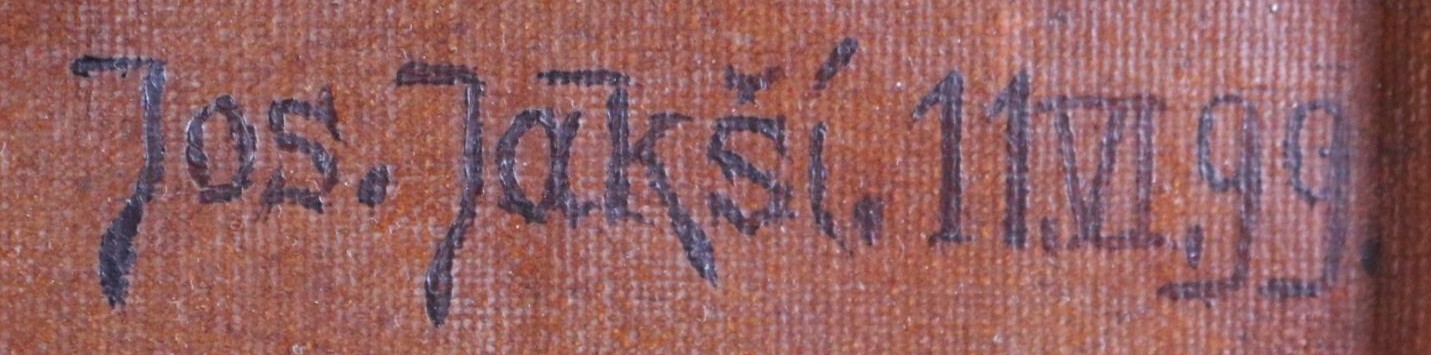
Signature of: josef jakší